Question: How does the patient history play a role?
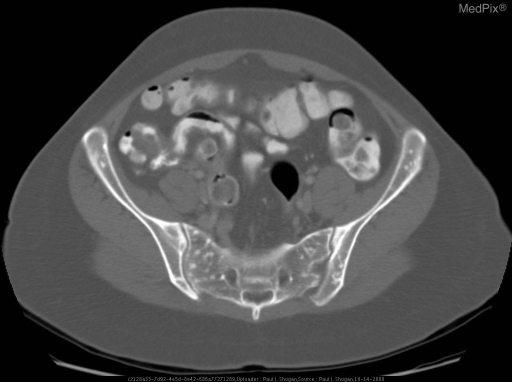
Answer: The patient's history of Patient 1: 25 yo female with right lower quadrant pain.

Patient 2: 35 yo female with left lower quadrant pain. is key in understanding the case.